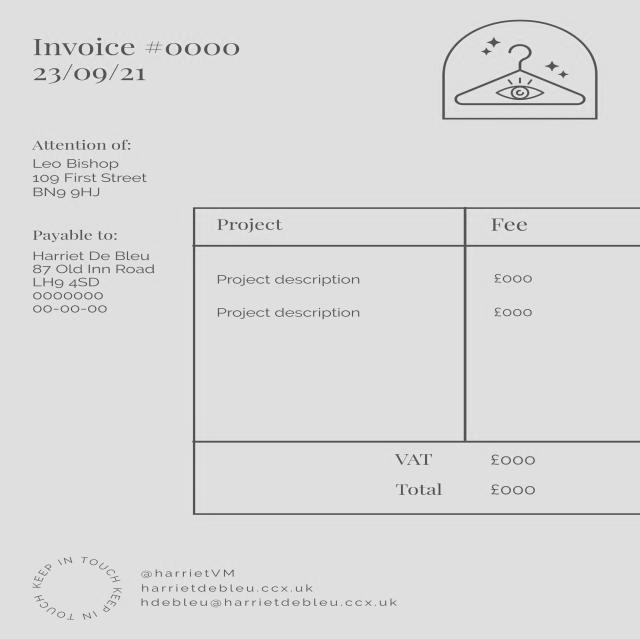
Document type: Invoice